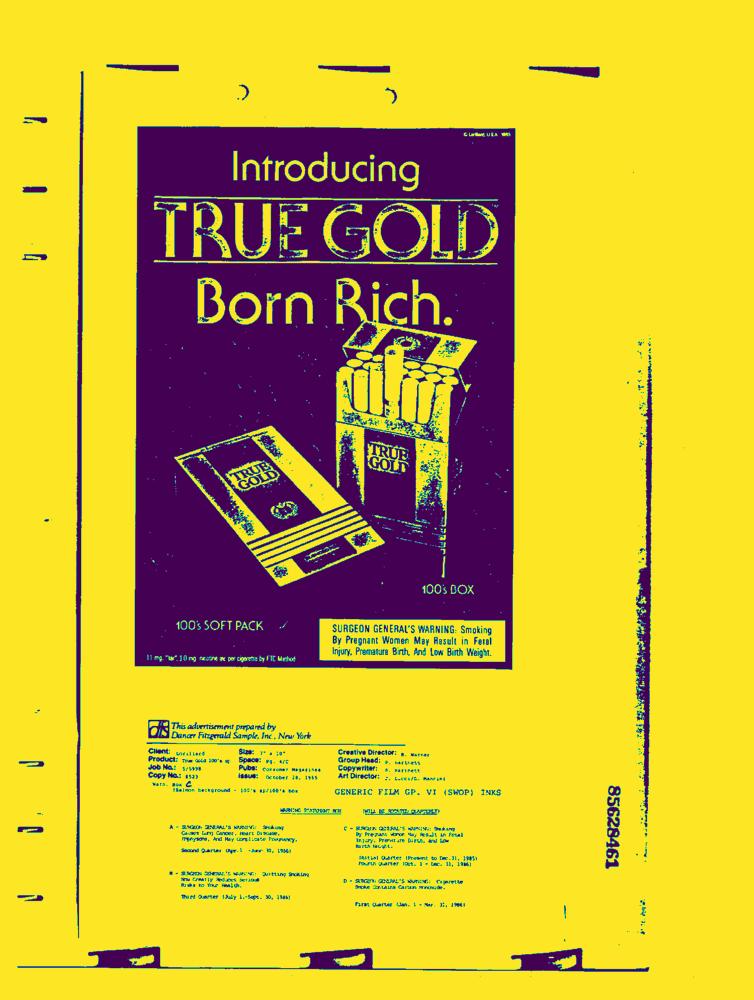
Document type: AD